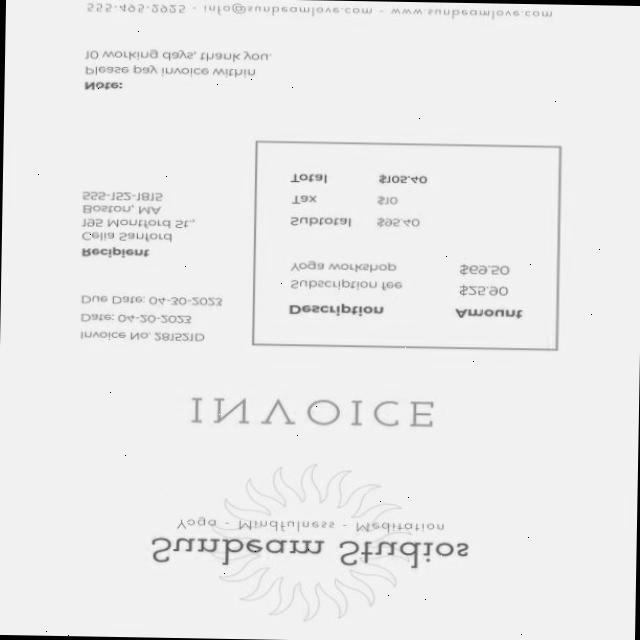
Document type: Invoice